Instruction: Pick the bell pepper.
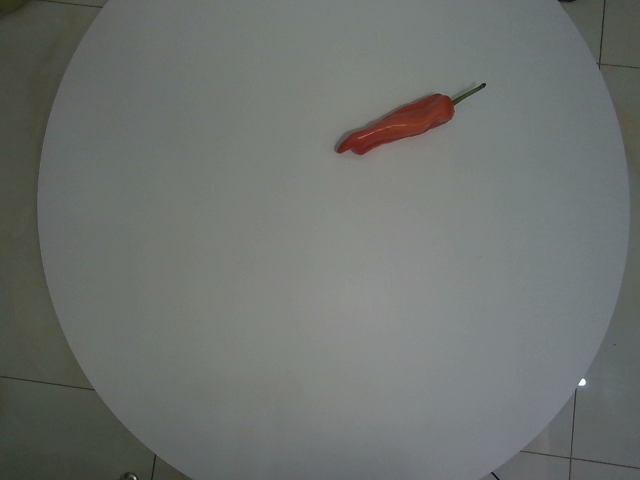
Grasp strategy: vertical